Question: What do the imaging results show?
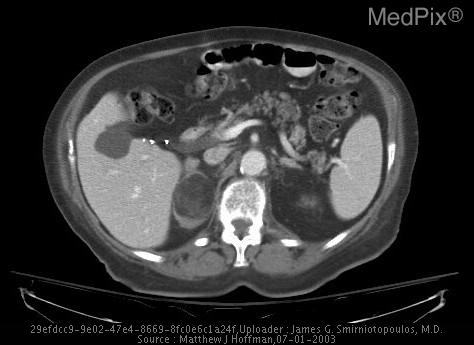
Answer: The imaging shows The lungs were negative for pulmonary nodule or any acute cardiopulmonary abnormality (CHF was successfully treated prior to scan).  Incidental finding of a well circumscribed, heterogeneous mass seen in the right adrenal fossa.  This  measured   5.0 x 4.0 x 5.5 cm.  There is macroscopic fat (HU= - 50 ) seen through most of this mass with some areas of soft tissue density.  No calcification is identified.  There is a normal left adrenal gland.  Also identified are multiple hepatic cysts demonstrating fluid attenuation (HU= 11  ), imperceptible walls and no lesion enhancement, indicating simple cysts. Well circumscribed, heterogeneous mass seen in the right adrenal fossa.  This  measured   5.0 x 4.0 x 5.5 cm.  There is macroscopic fat (HU= - 50) seen through most of this mass with some areas of soft tissue density.  No calcification is identified.  There is a normal left adrenal gland.  Also identified are multiple hepatic cysts demonstrating fluid attenuation (HU= 11), imperceptible walls and no lesion enhancement, indicating simple cysts..